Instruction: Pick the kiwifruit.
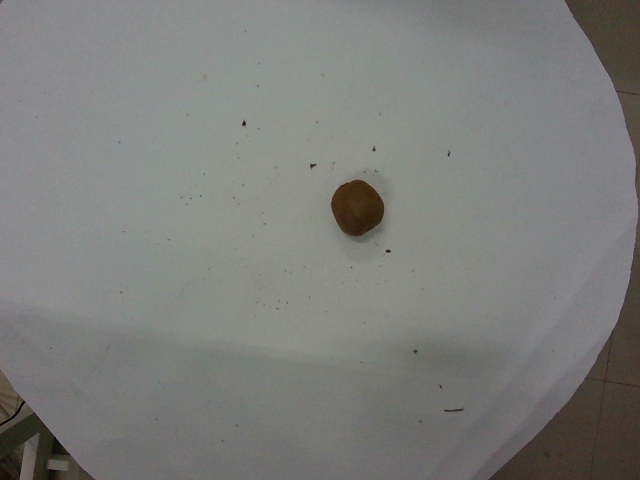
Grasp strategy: vertical